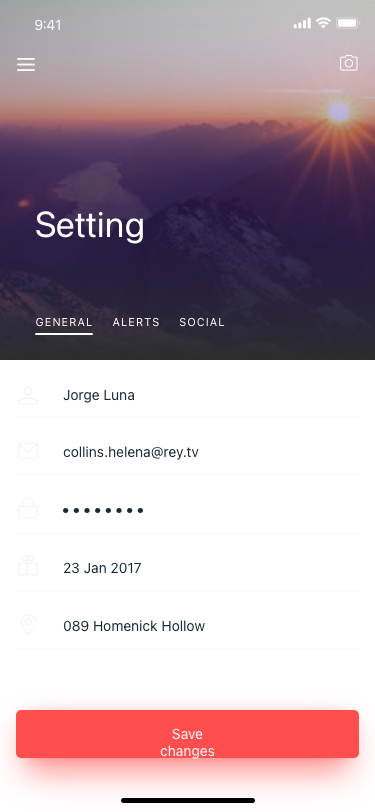
Text in this UI design:
Setting
General
Alerts
Social
Save changes
23 Jan 2017
collins.helena@rey.tv
Jorge Luna
089 Homenick Hollow